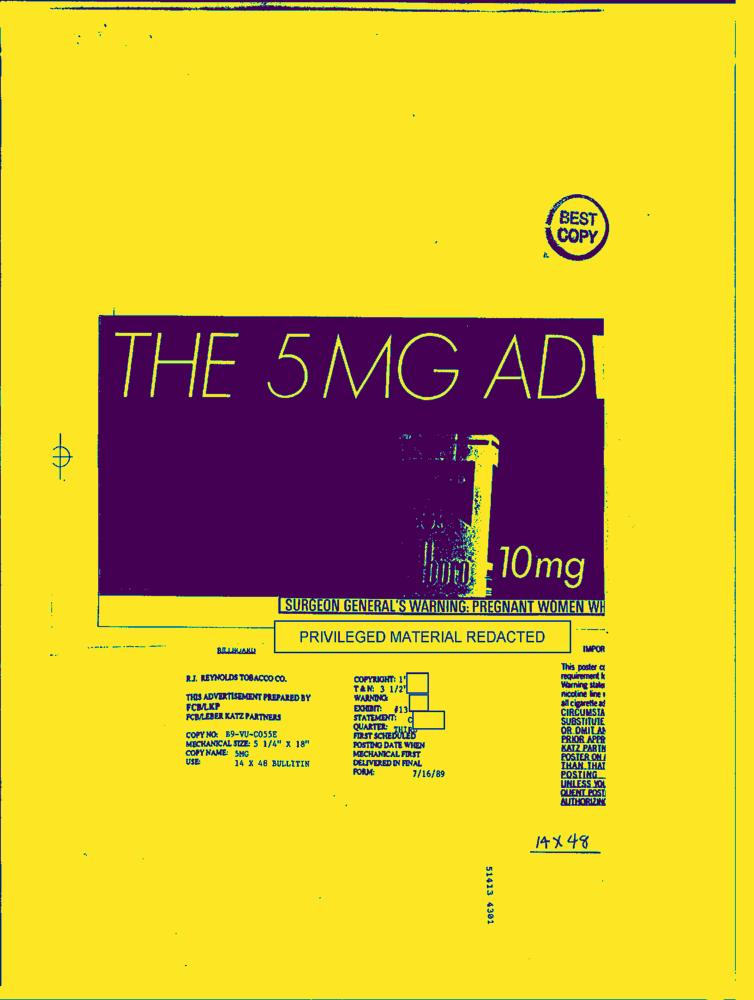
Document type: AD